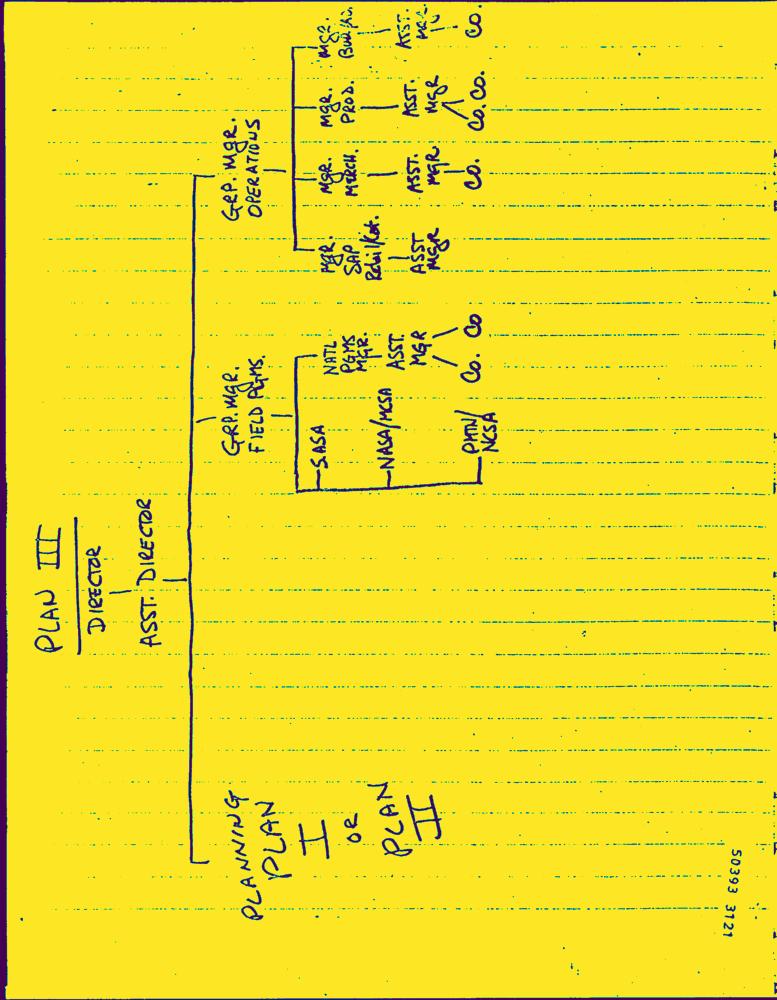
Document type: Hand-Written